Question: How does the patient history play a role?
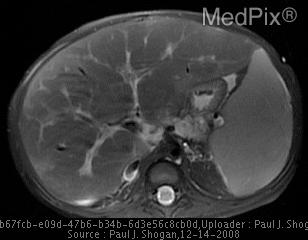
Answer: The patient's history of 2 day old male with abdominal distention. is key in understanding the case.